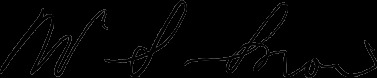
Signature of: warren s snow